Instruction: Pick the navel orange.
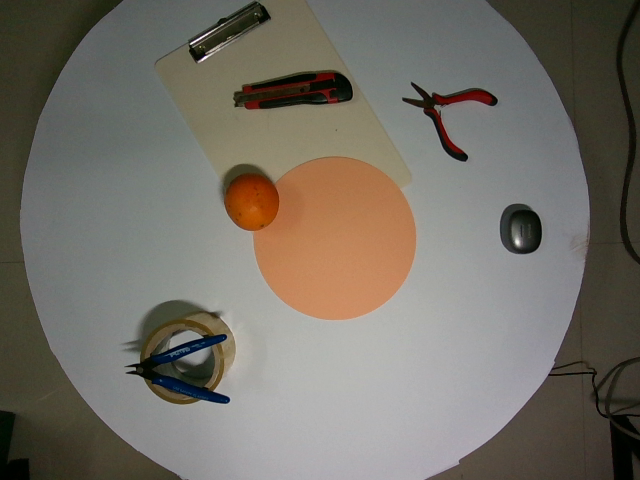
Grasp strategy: vertical